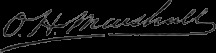
Signature of: orsamus h marshall